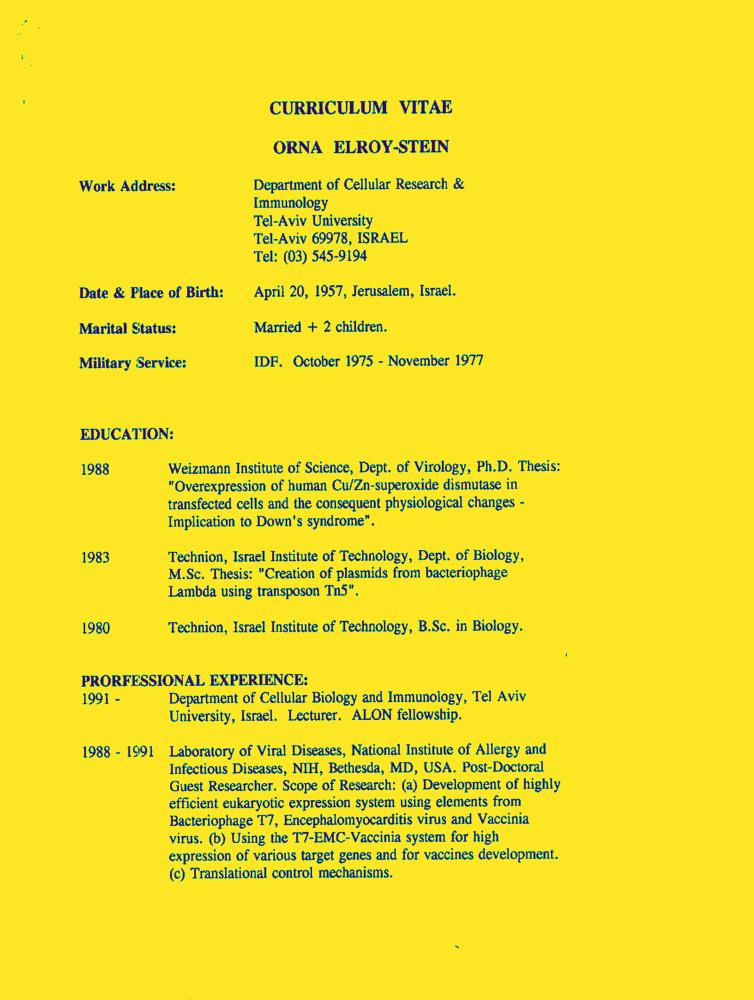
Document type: Resume-Doc